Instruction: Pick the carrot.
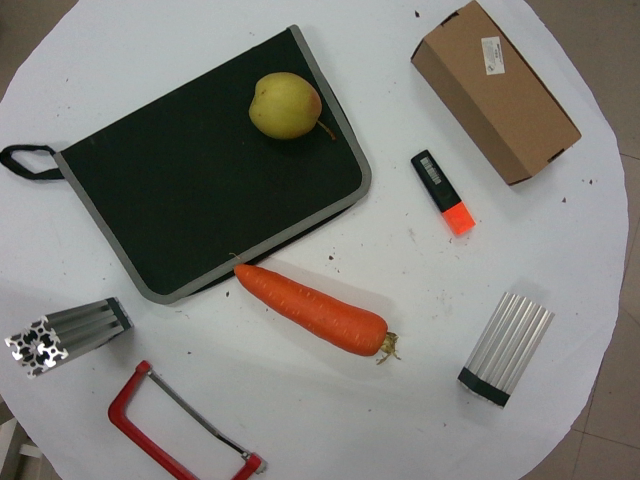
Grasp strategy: vertical